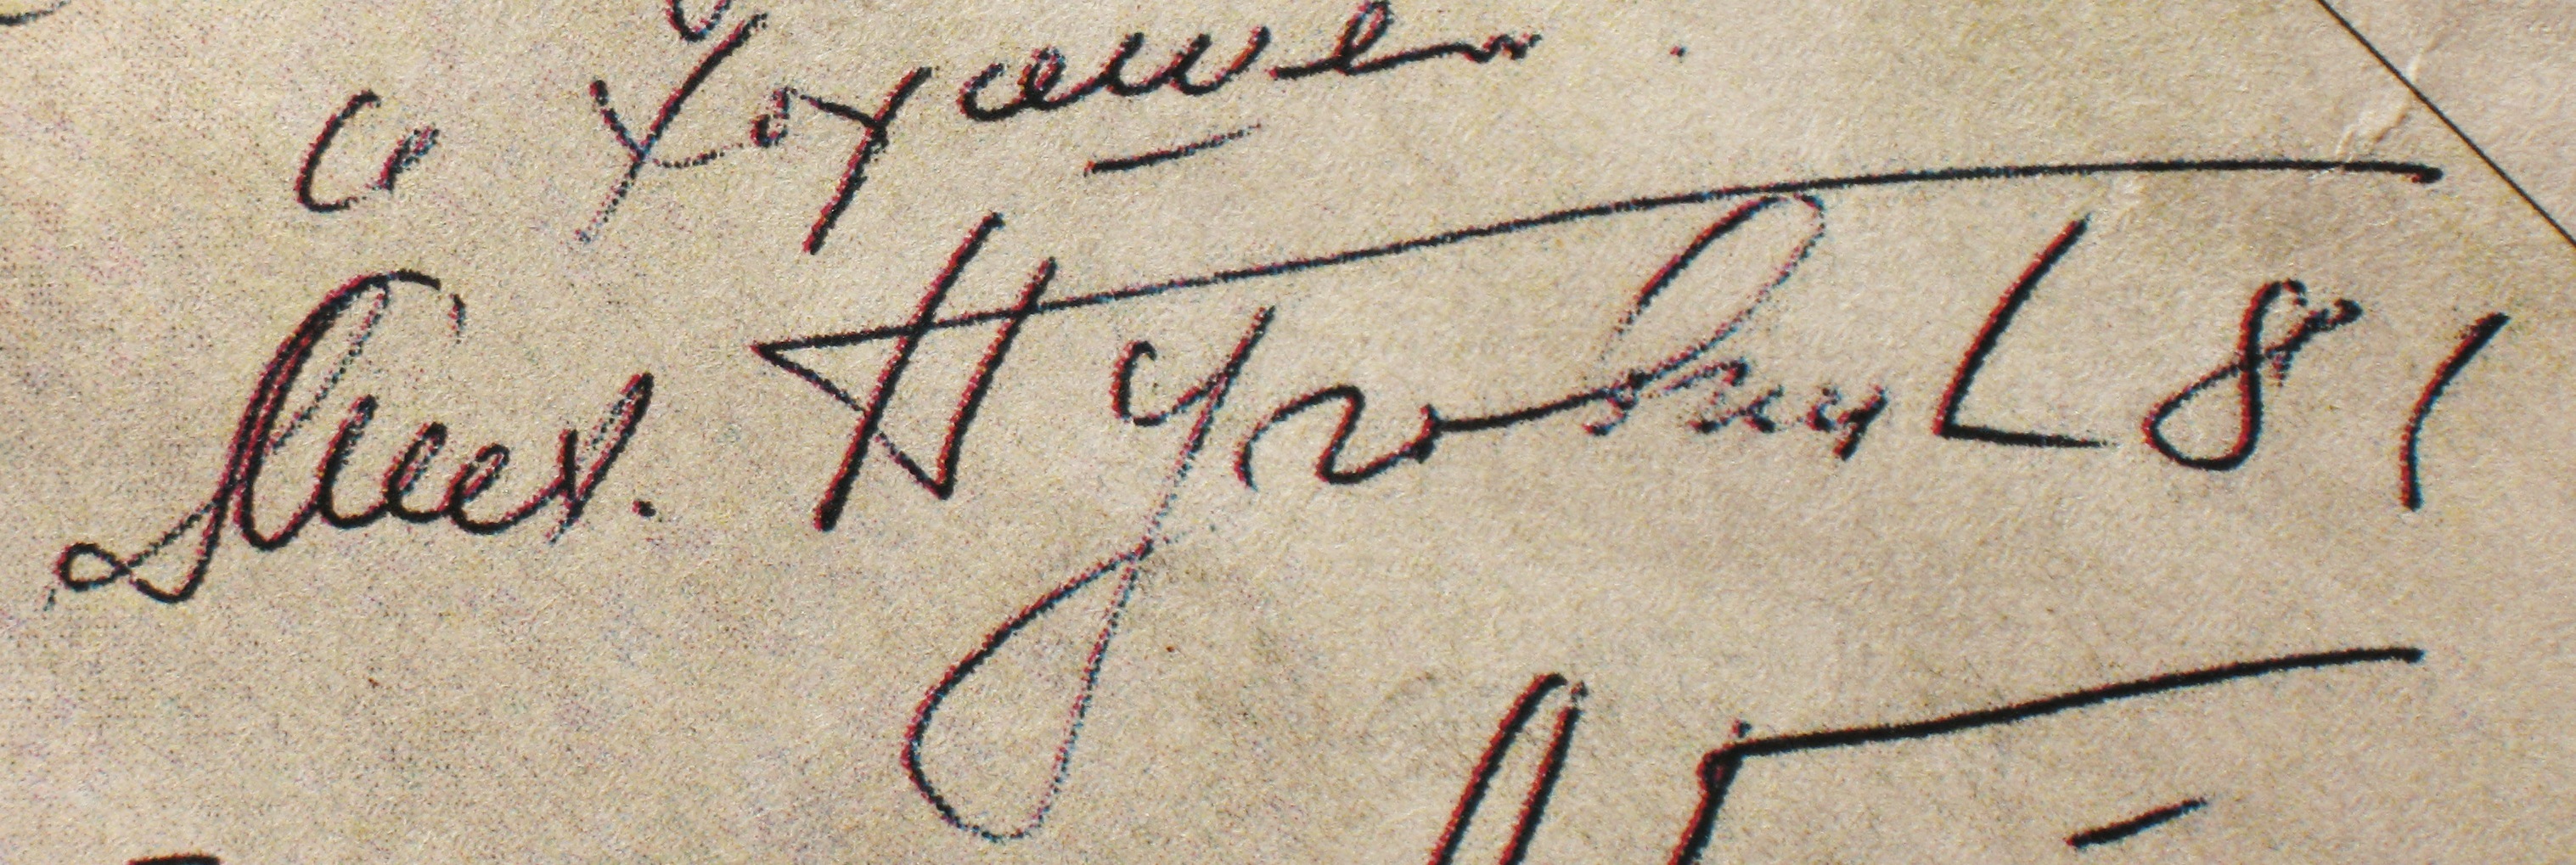
Signature of: mikhail pugovkin